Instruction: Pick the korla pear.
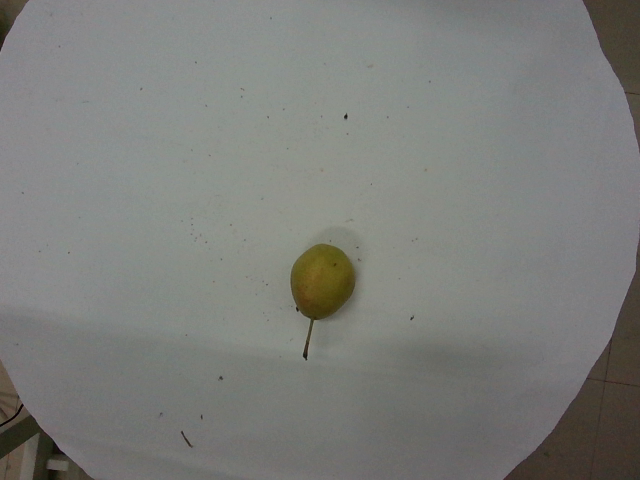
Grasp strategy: vertical